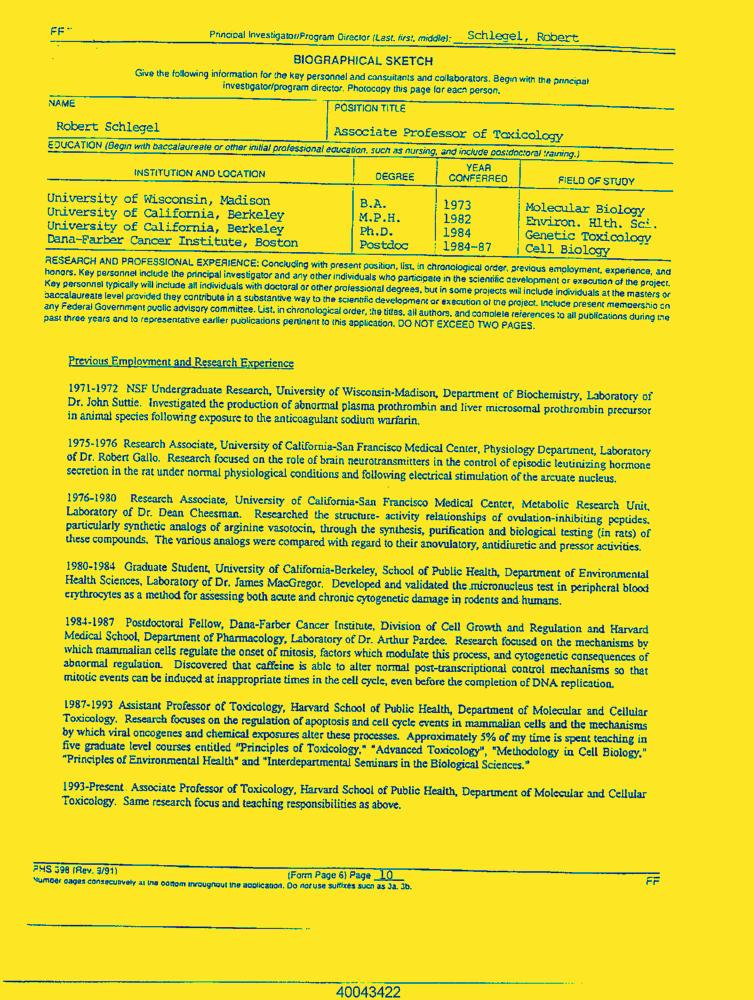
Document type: Resume-Doc